Question: Talk about the condition:
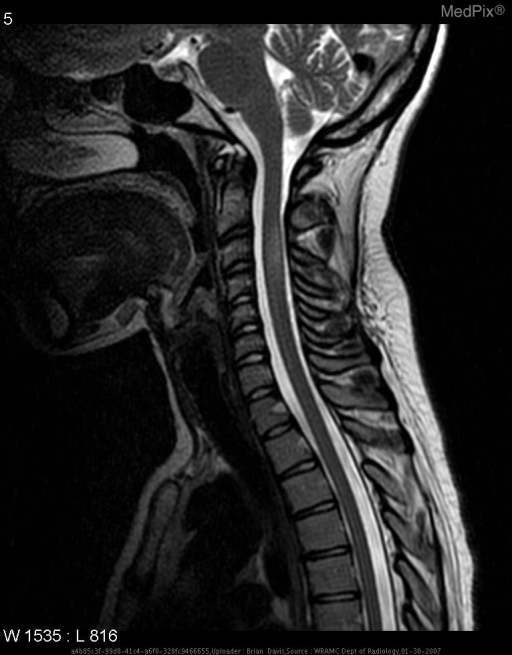
Answer: The disease is discussed as: Multiple Sclerosis
• Idiopathic inflammatory disease of CNS
• Pathologic demyelination and susbsequent axonal degeneration
• Typically presents at 20-45 years of age
• Females affected 2X more than males
• Onset variable: insidious or sudden

Common Presenting Sx:
• Paresthesias
• Weakness
• Impaired coordination
• Optic neuritis (monocular visual impairment)

Additional signs/sx:
• Bladder urgency/retention, constipation, sexual dysfunction, fatigue, depression, diplopia, gait and limb ataxia, and Lhermitte's sign (electrical sensation down the spine on neck flexion)
• Frequently overlooked/mis-diagnosed because initial Sx may resolve spontaneously

• Relapses occur within months or years

• Some patients may have a primary progressive course from onset

• Diagnosis of MS is “ based on the presence of central nervous system (CNS) lesions that are disseminated in time and space with no better explanation for the disease process “